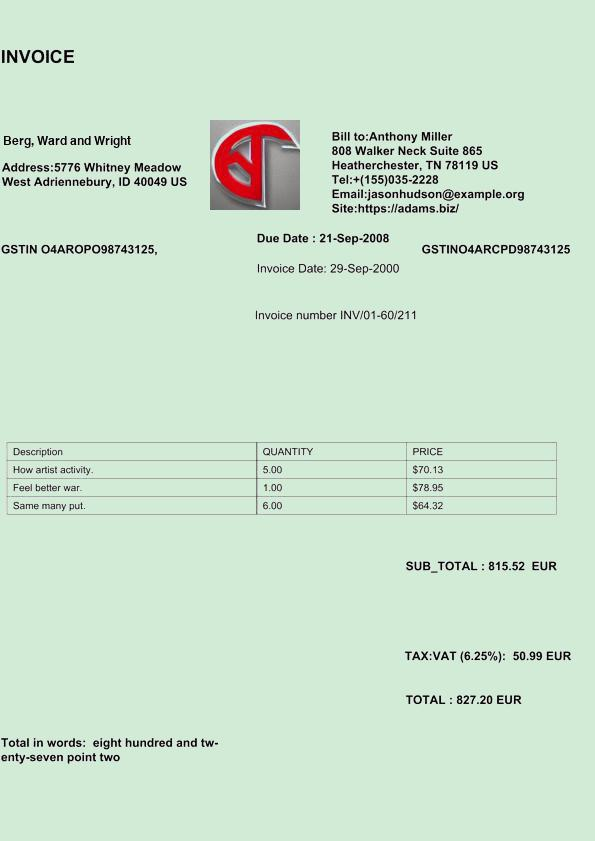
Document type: Invoice